Question: What might the diagnosis be?
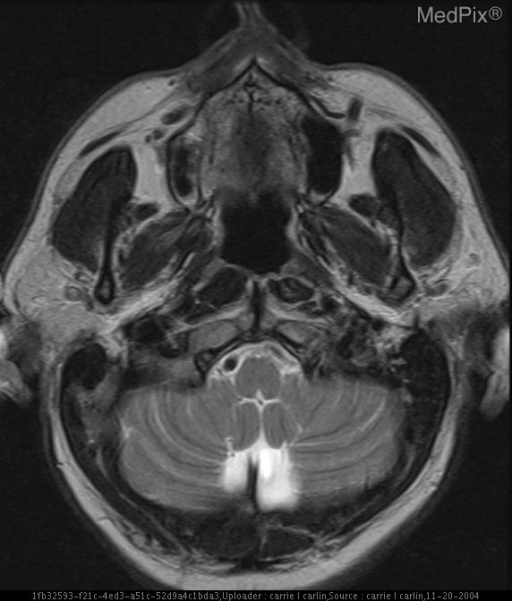
Answer: The possible diagnosis includes Vertebral artery dissection..